Question: What is the address or location of the property listed in the document?
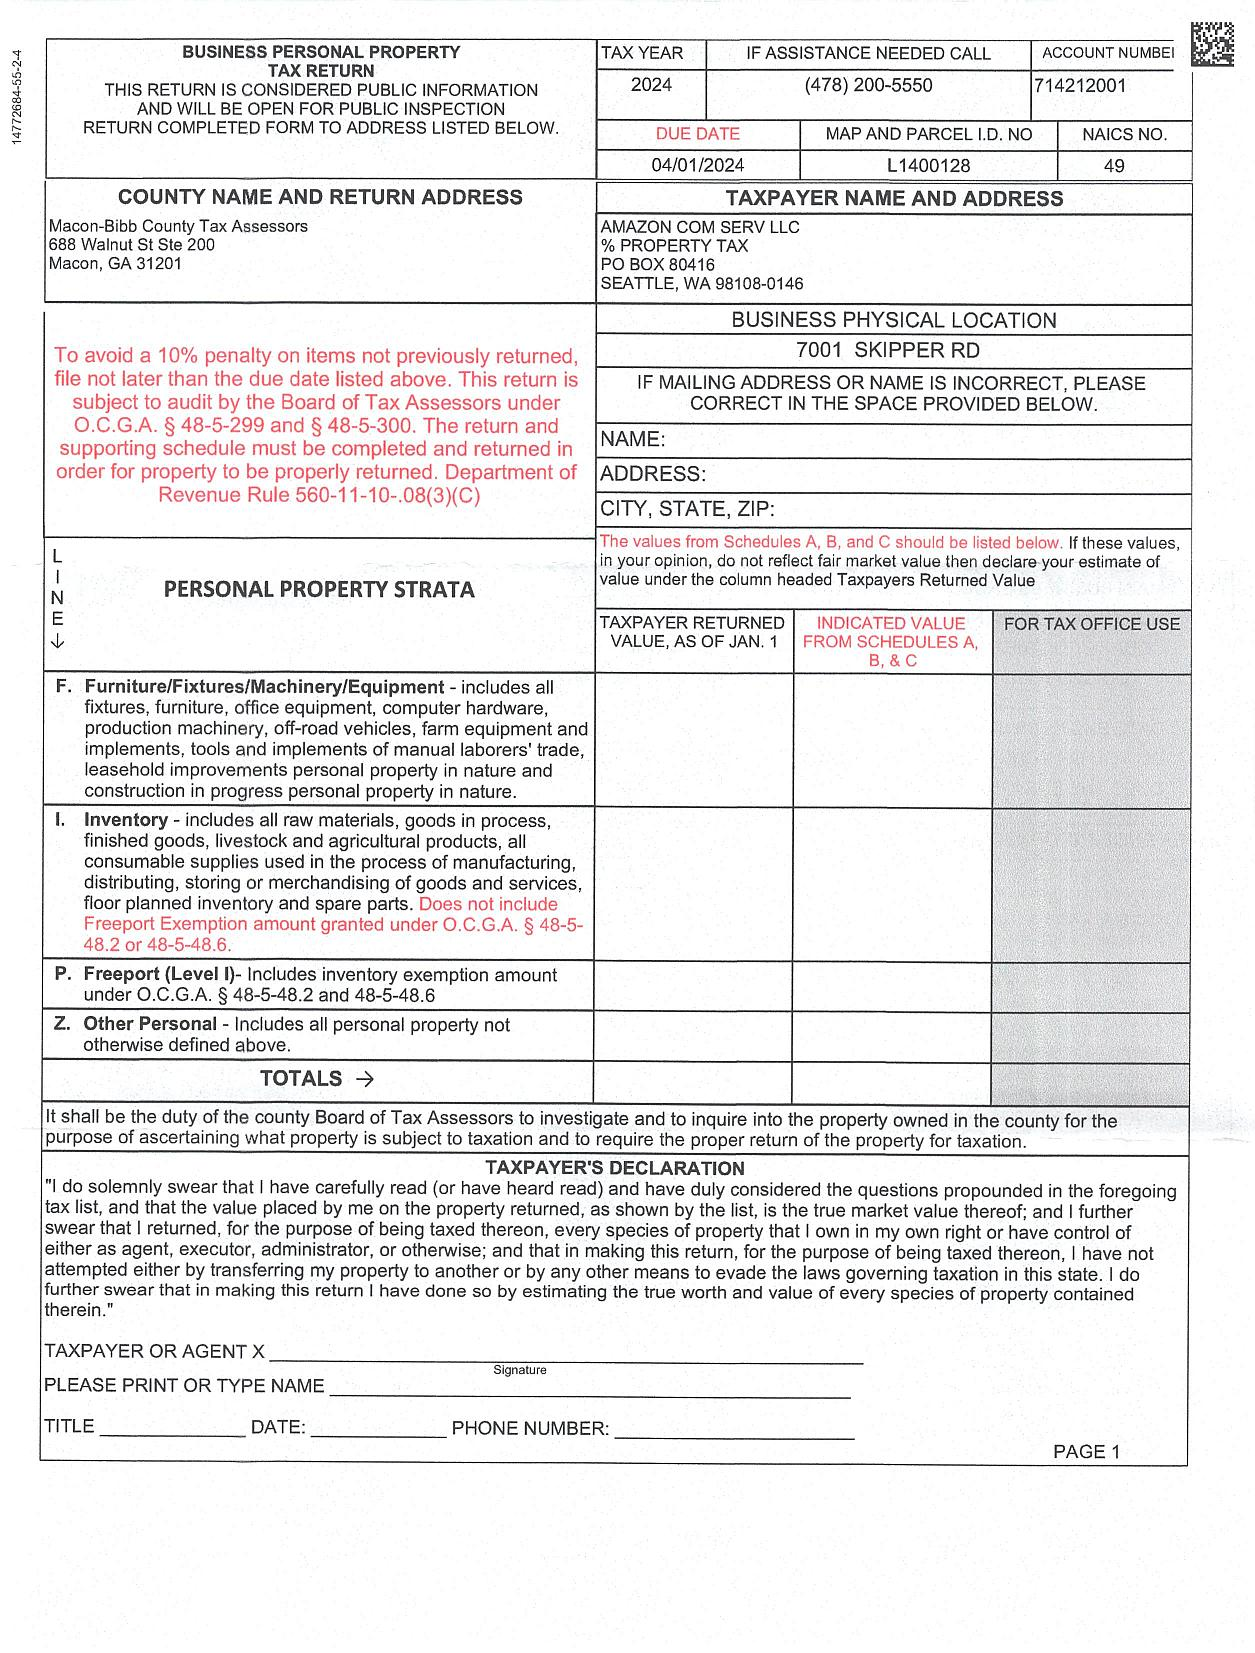
Answer: "7001 SKIPPER RD"